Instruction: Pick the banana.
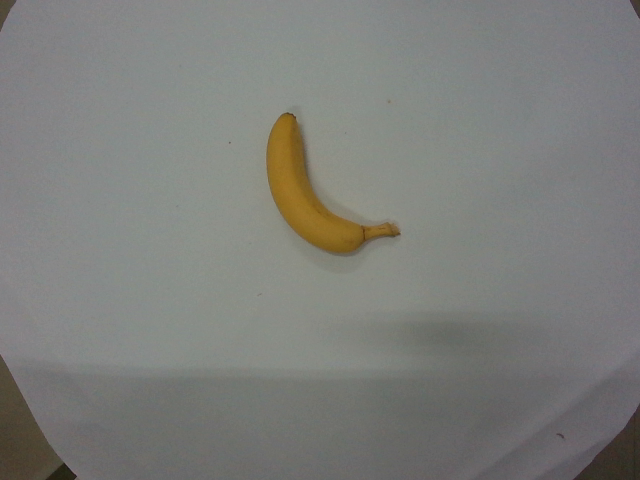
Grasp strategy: vertical